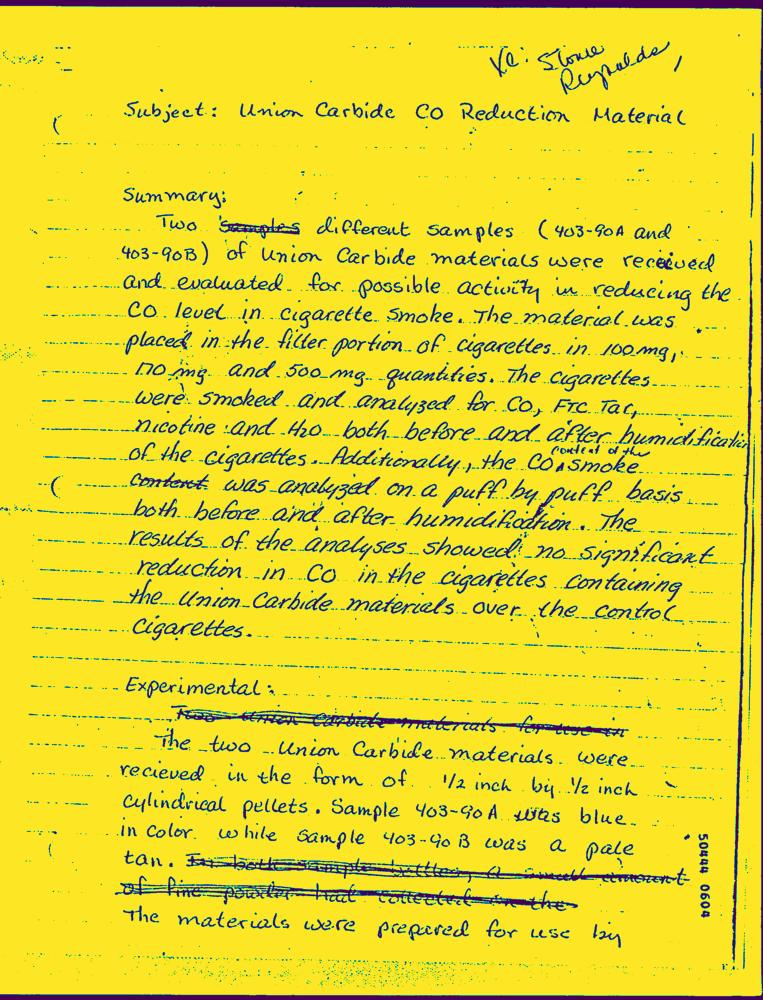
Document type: Hand-Written